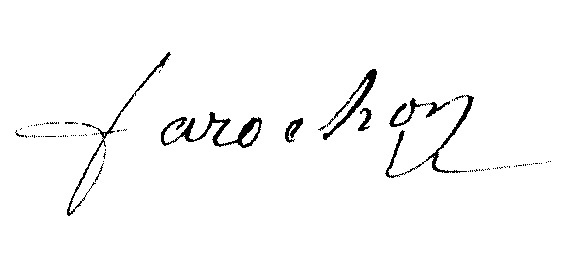
Signature of: jean jacques farochon